Question: What could the diagnosis suggest?
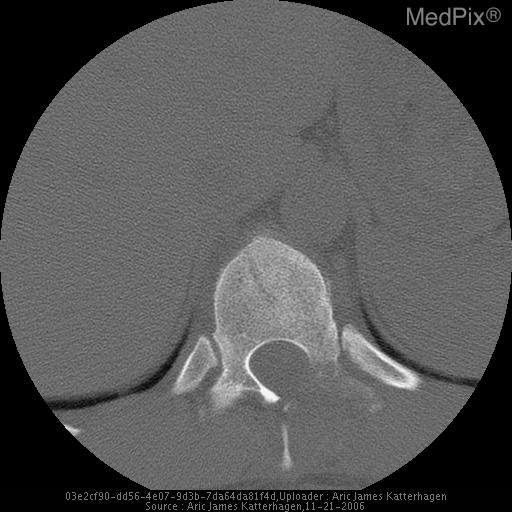
Answer: The possible diagnosis includes Wedge Fracture
Chance Fracture
Compression Fracture.